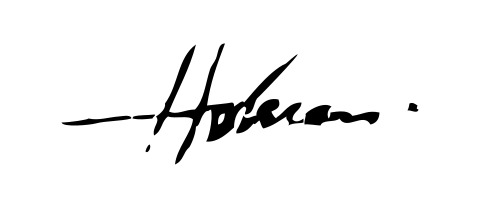
Signature of: q4322840